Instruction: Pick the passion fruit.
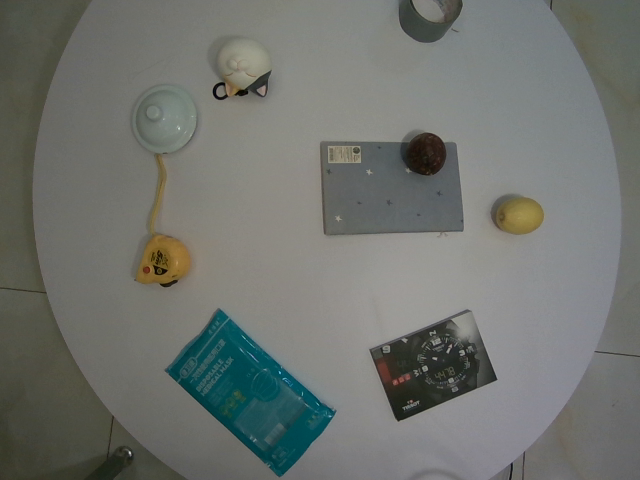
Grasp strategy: vertical